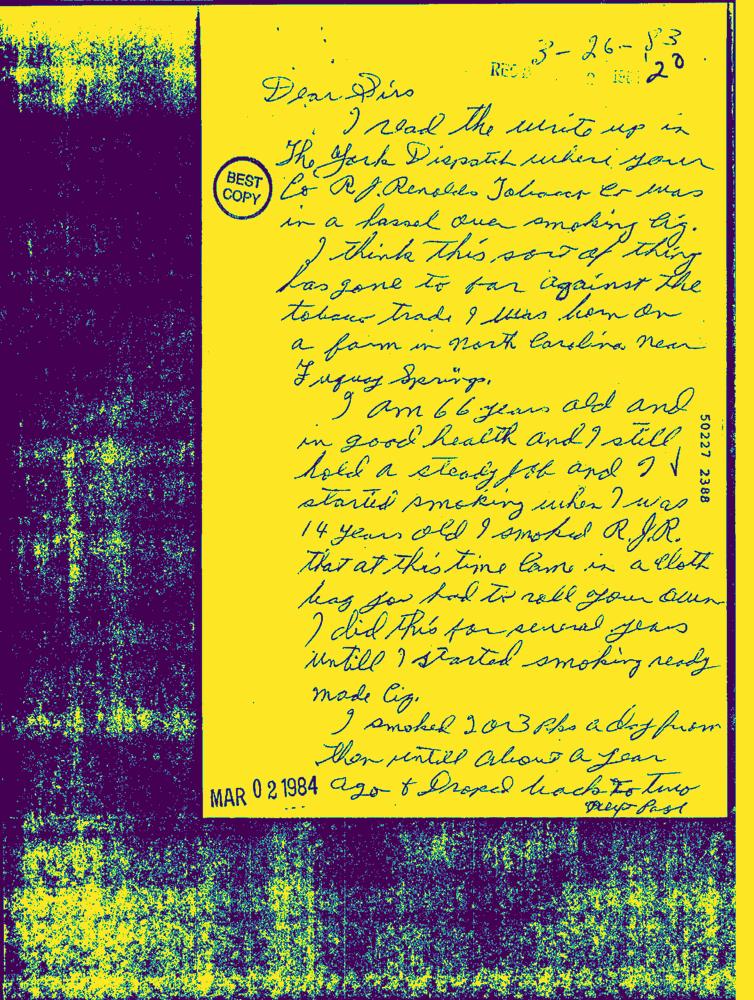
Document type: Hand-Written